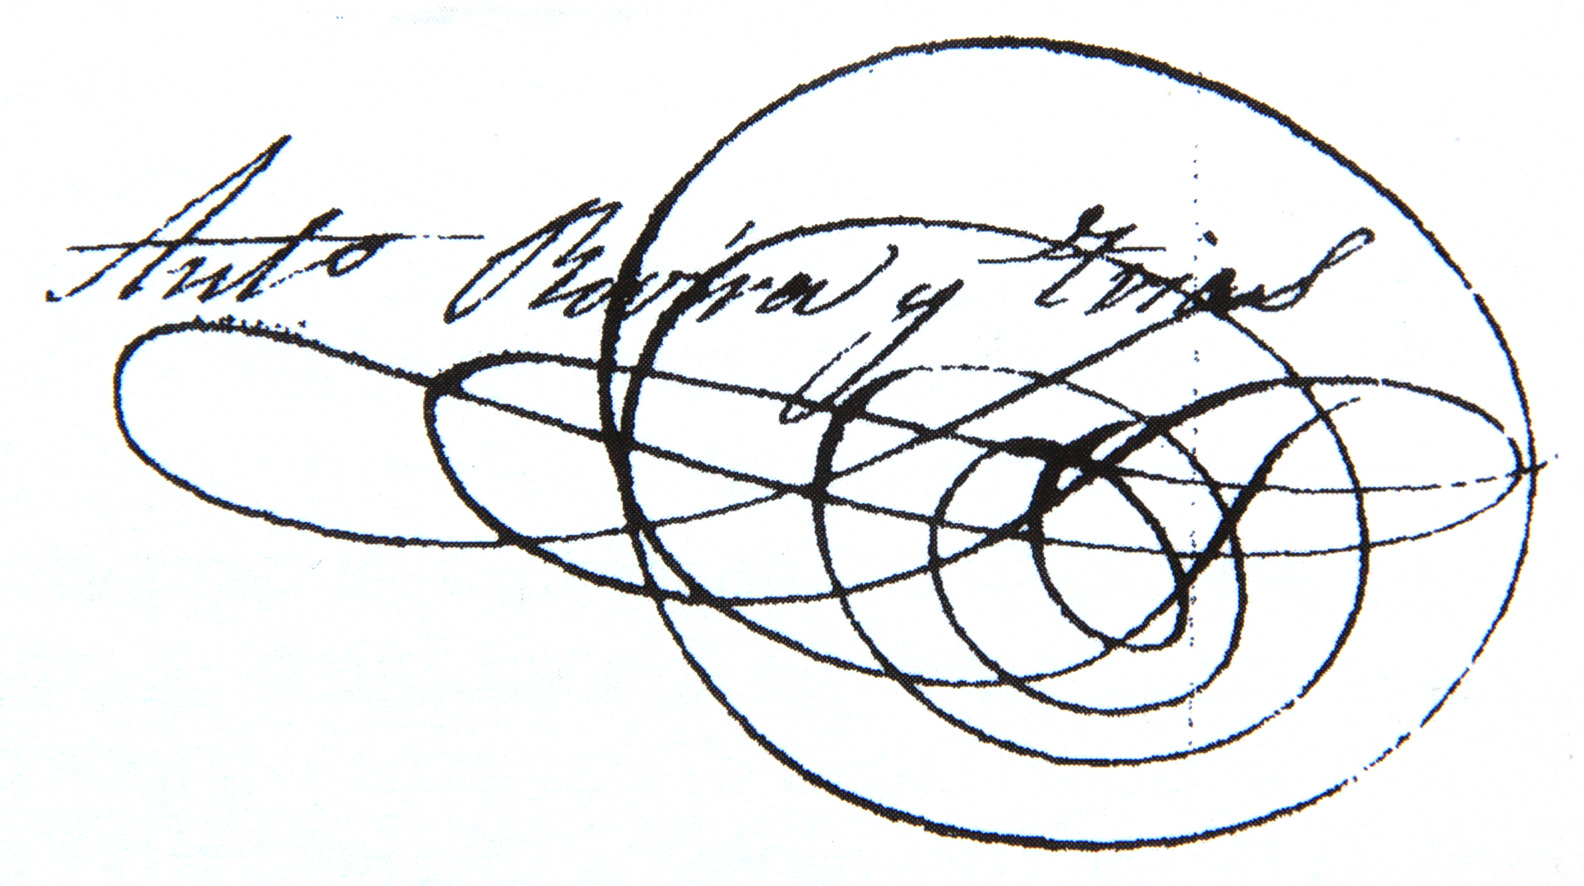
Signature of: antoni rovira i trias